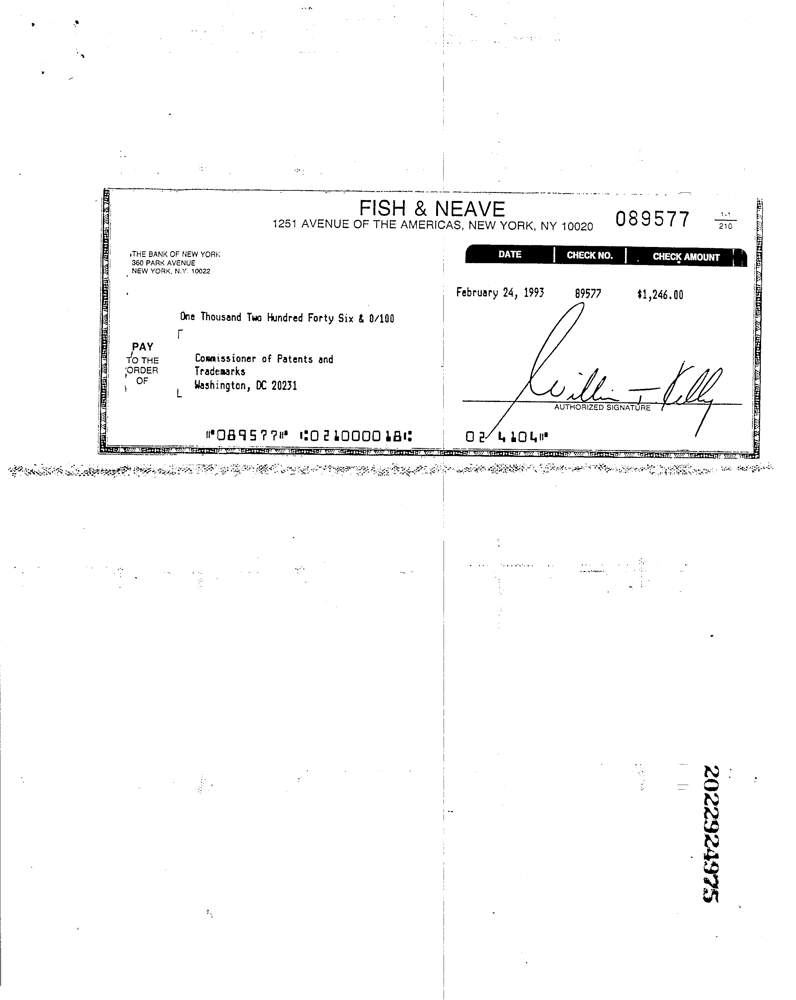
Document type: Invoice